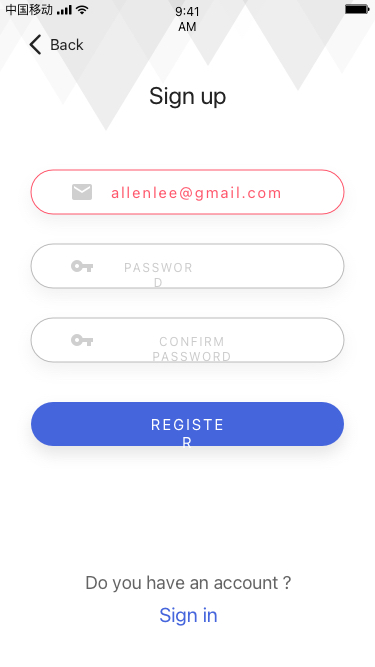
Text in this UI design:
allenlee@gmail.com
Password
Confirm Password
Register
Do you have an account ?
Sign in
Sign up
Back